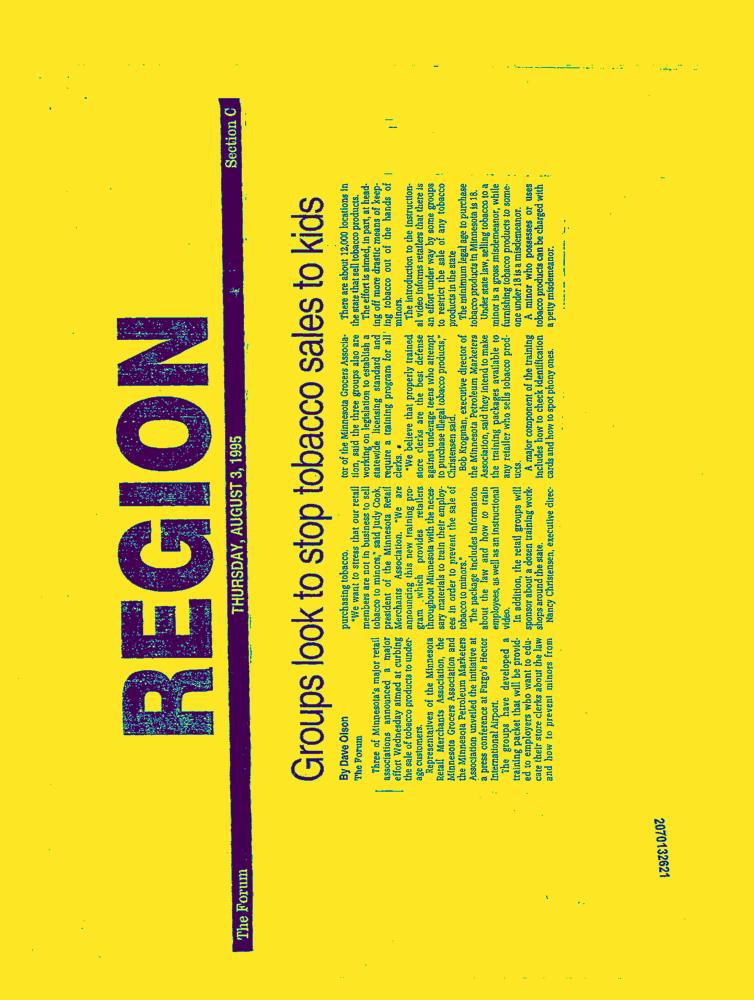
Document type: News-Article